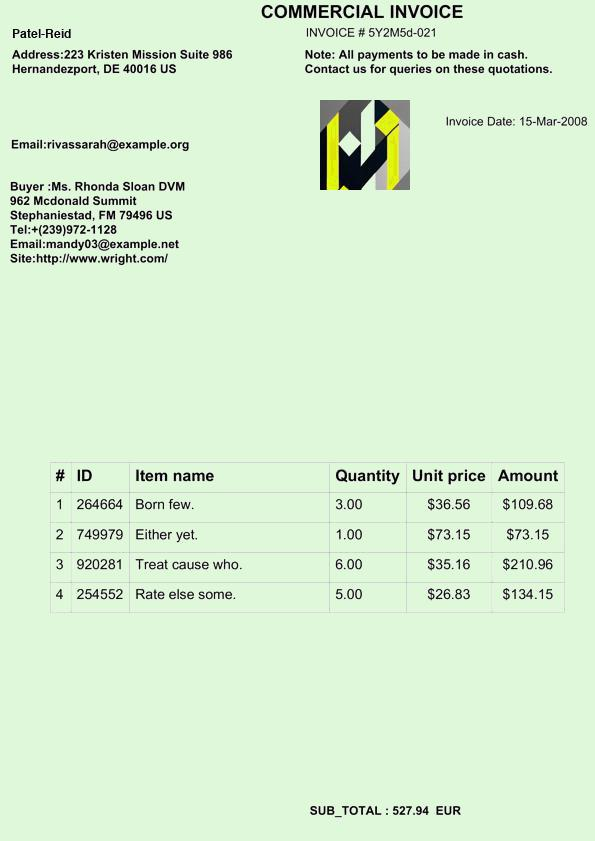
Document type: Invoice